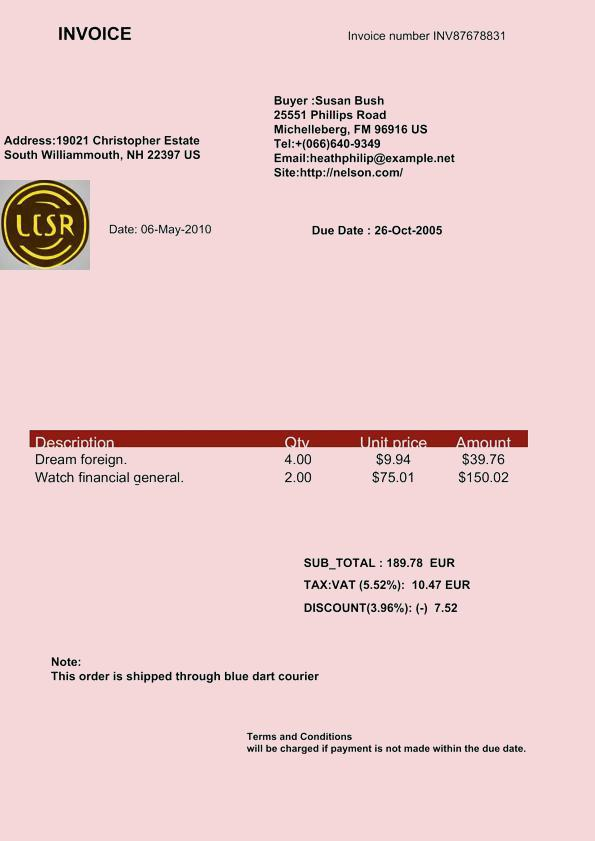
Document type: Invoice